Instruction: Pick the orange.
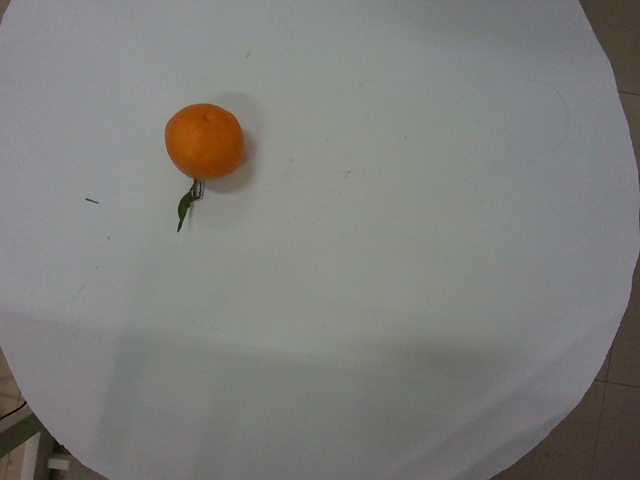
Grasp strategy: vertical